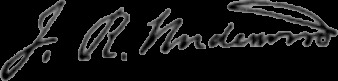
Signature of: joseph r underwood